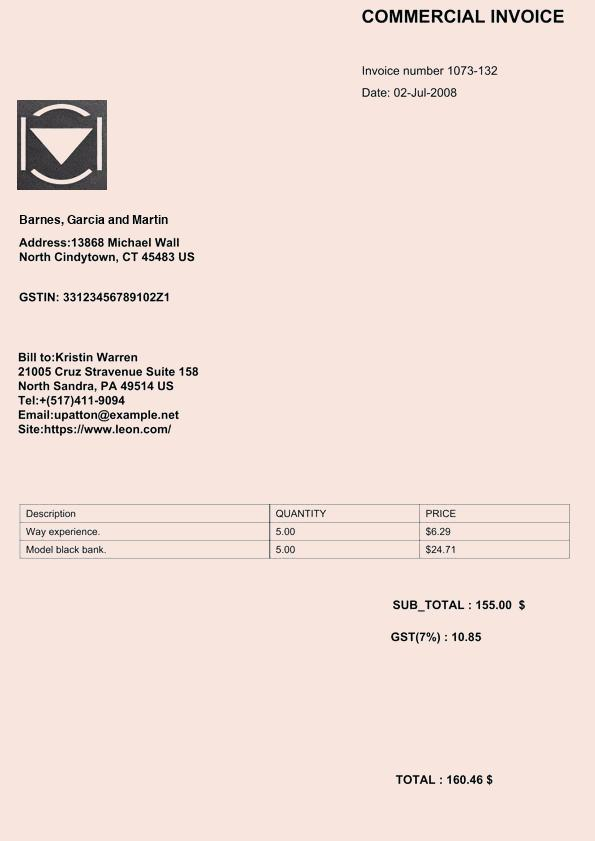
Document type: Invoice